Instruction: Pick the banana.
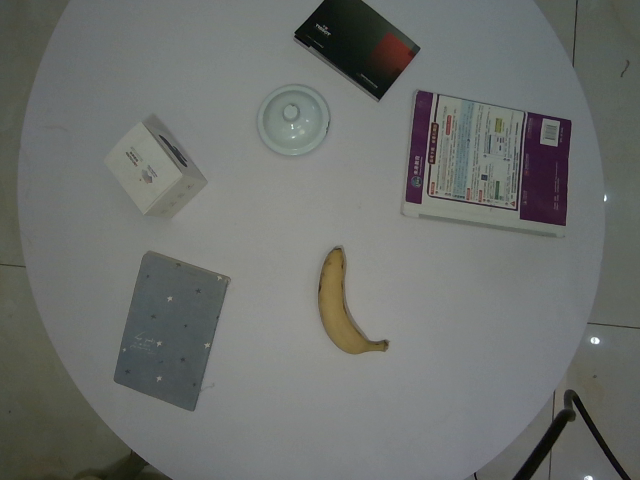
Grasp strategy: vertical